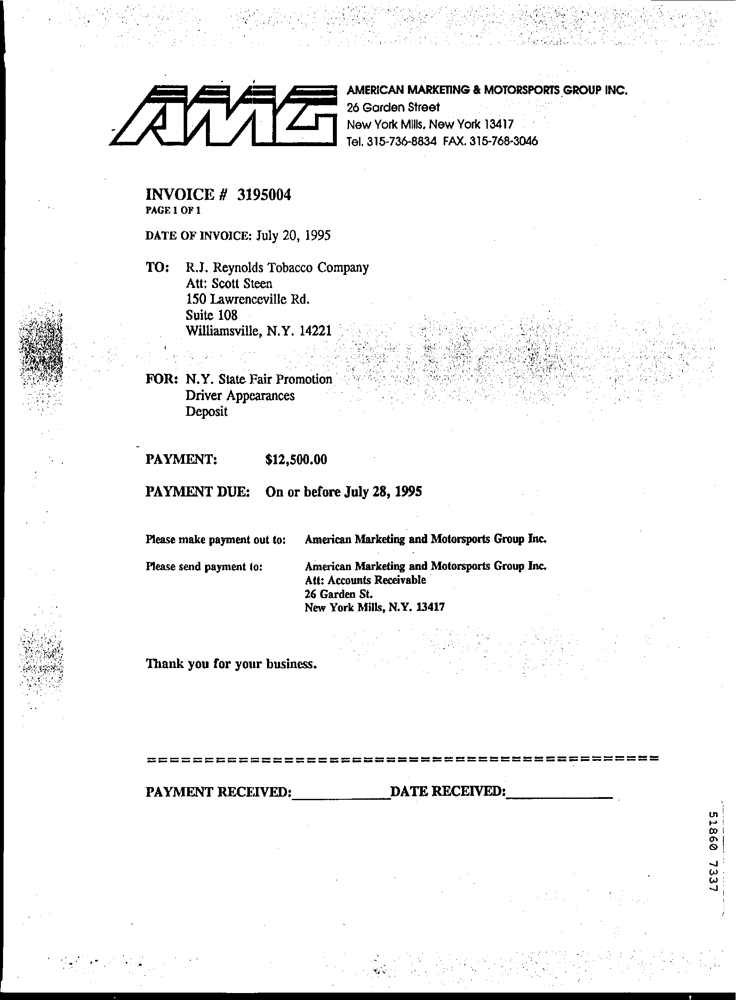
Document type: Invoice